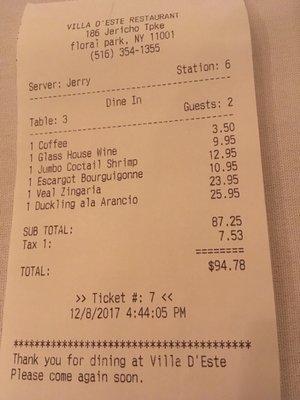
gt_parse: date: 12/8/2017
criticals: name: TOTAL
price: $94.78
store: VILLA D'ESTE RESTAURANT
tell: (516) 354-1355